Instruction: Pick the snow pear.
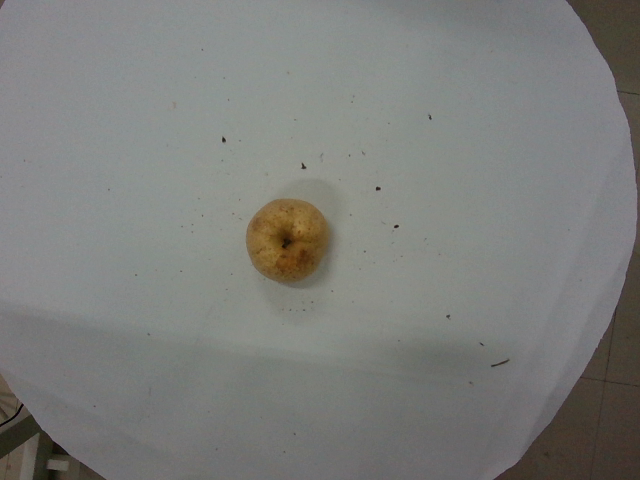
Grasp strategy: vertical